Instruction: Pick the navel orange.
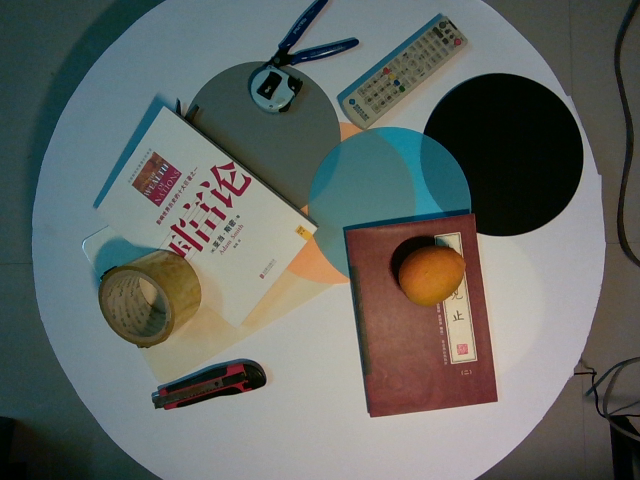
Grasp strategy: vertical